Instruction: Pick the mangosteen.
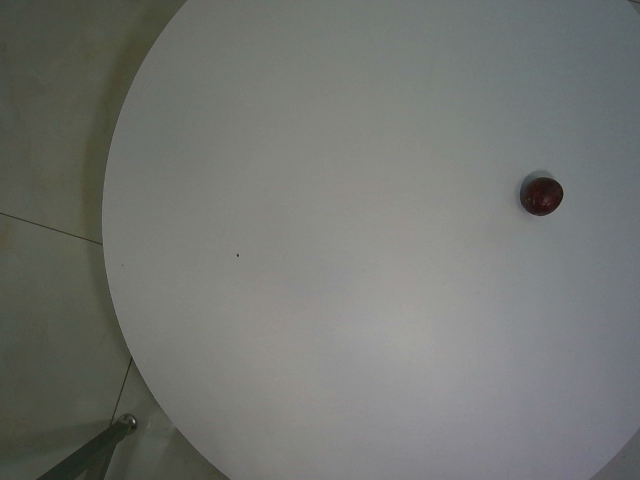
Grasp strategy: vertical